Question: What is the main concern?
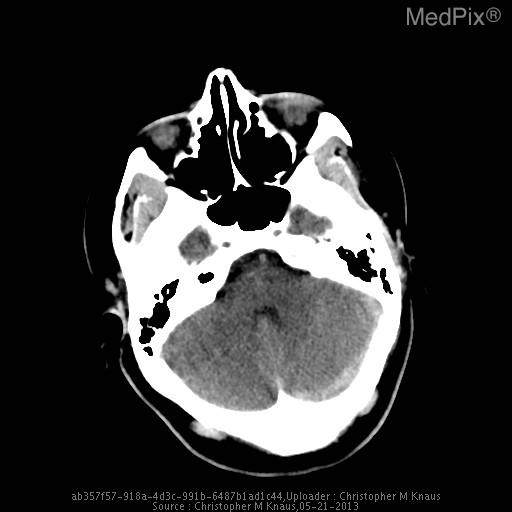
Answer: The findings suggest The vein of Galen, straight sinus, and dominant left transverse venous dural sinus are particularly hyperattenuating, and apparently prominent in caliber.

The superior sagittal sinus is notably less hyperattenuating and is normal in appearance.  The right transverse dural venous sinus is hypoplastic.

Gray/white matter discrimination is preserved.  There is no evidence for infarction or intracranial hemorrhage.  There are no brain masses or mass effect.  There is no hydrocephalus.

The skull is intact.  The partially imaged aerated portions of the skull base are free of significant effusions..

Impression: The vein of Galen, straight sinus, and dominant left transverse venous dural sinus are all particularly hyperattenuating and apparently prominent in caliber, all very concerning for thrombosis.. The vein of Galen, straight sinus, and dominant left transverse venous dural sinus are all particularly hyperattenuating and apparently prominent in caliber.. The patient might have a history of 17 yo girl presents with left sided facial weakness and numbness and the worst headache of her life that is rated 10/10.  The headache has been progressive for about 24 hours.  She has a history of migraine, but the patient states that her current headache does not feel like her typical migraine headache..